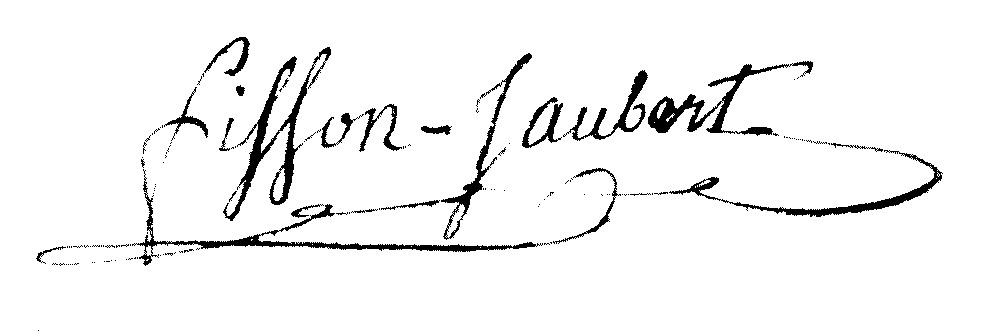
Signature of: jean louis fisson jaubert